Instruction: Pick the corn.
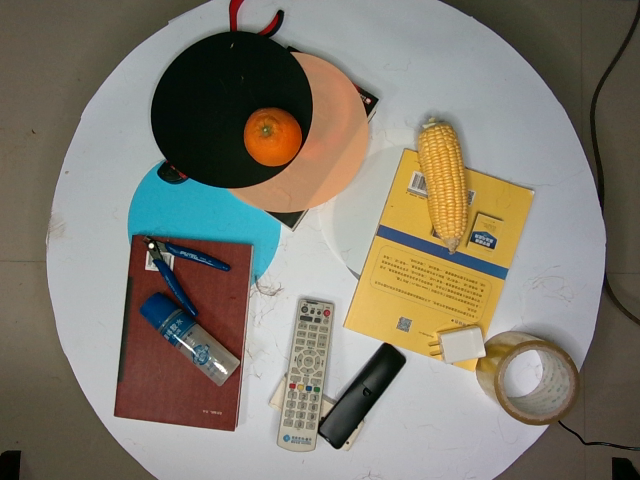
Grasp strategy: vertical